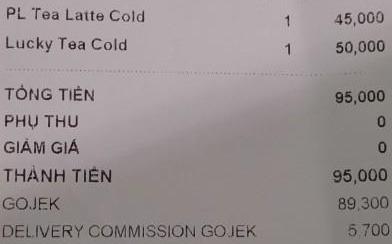
<table>
<tr>
<td>PL Tea Latte Cold</td>
<td>1</td>
<td>45,000</td>
</tr>
<tr>
<td>Lucky Tea Cold</td>
<td>1</td>
<td>50,000</td>
</tr>
</table>

TỔNG TIỀN 95,000
PHỤ THU 0
GIẢM GIÁ 0
THÀNH TIỀN 95,000
GOJEK 89,300
DELIVERY COMMISSION GOJEK 5,700